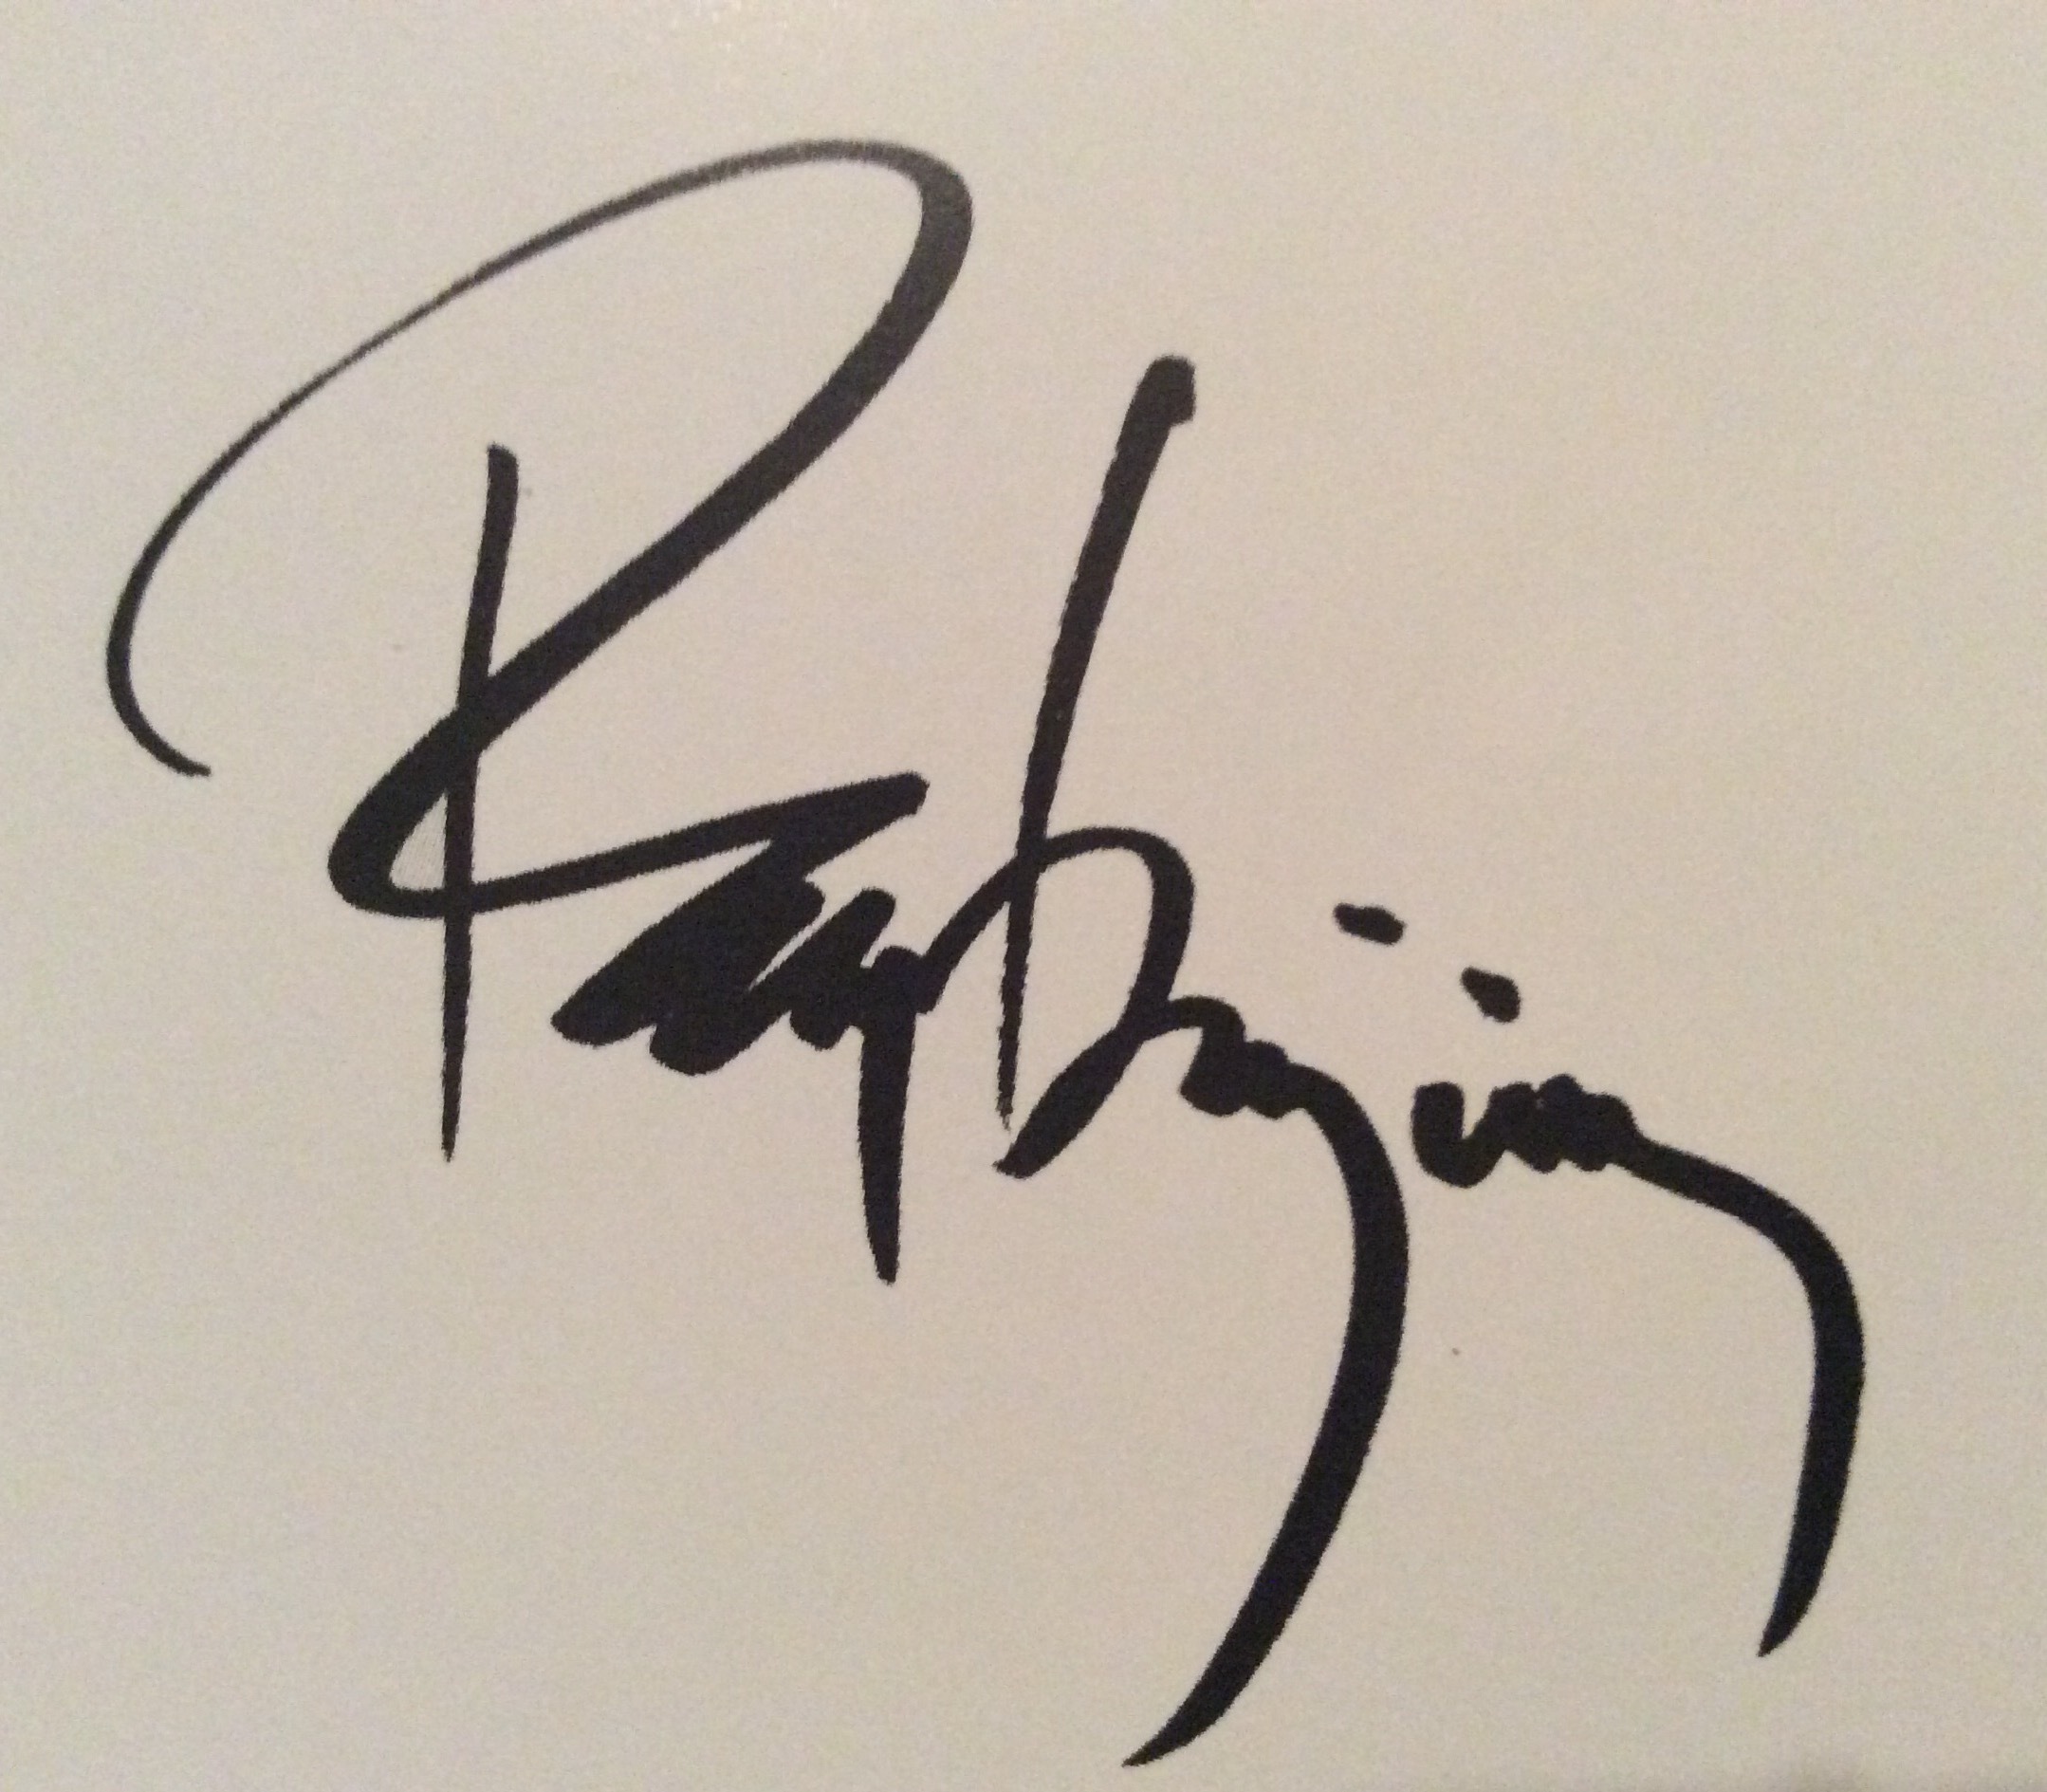
Signature of: gérard pamboujian